Question: What is the potential diagnosis?
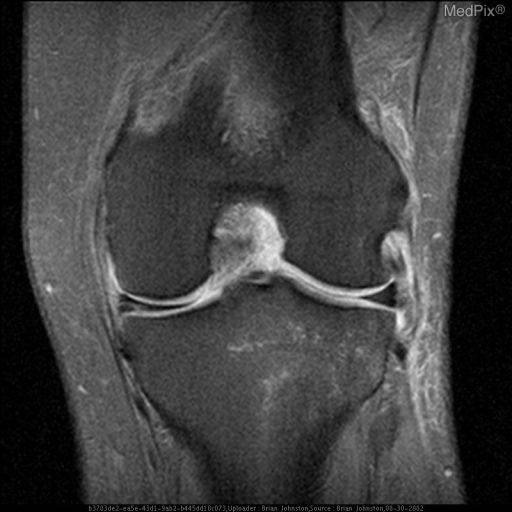
Answer: The possible diagnosis includes Knee, medial meniscus tear.